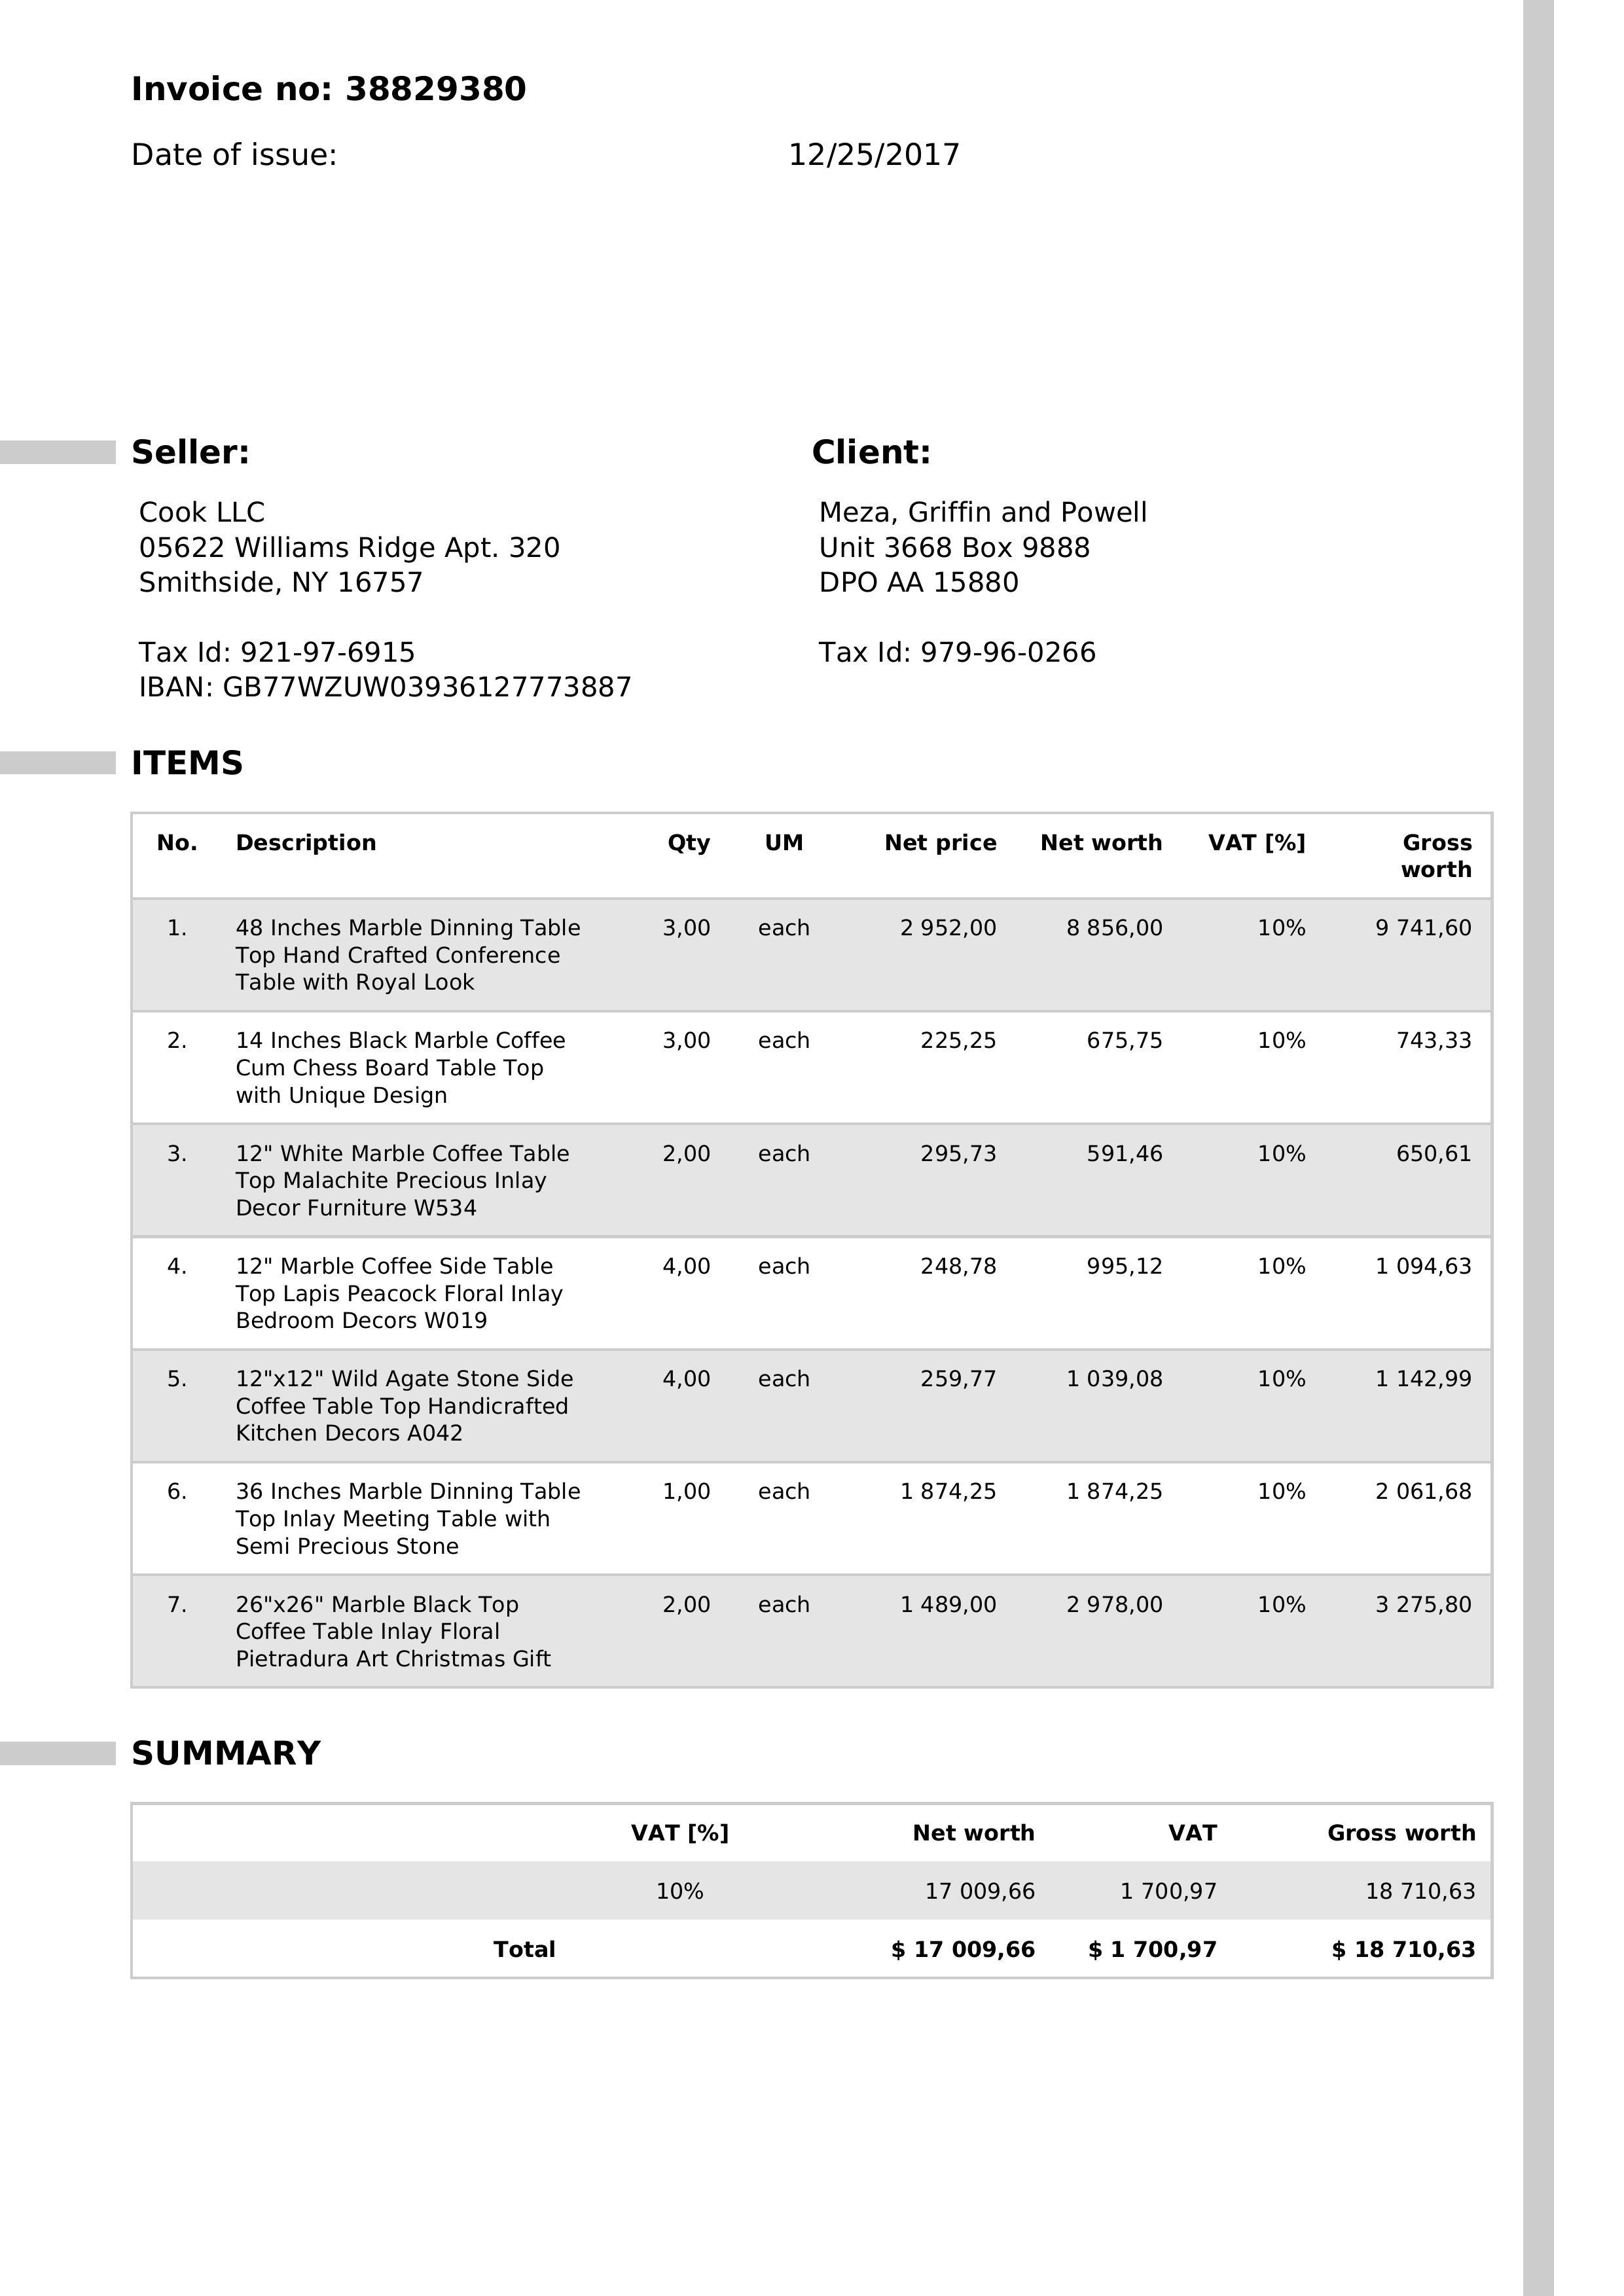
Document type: Invoice